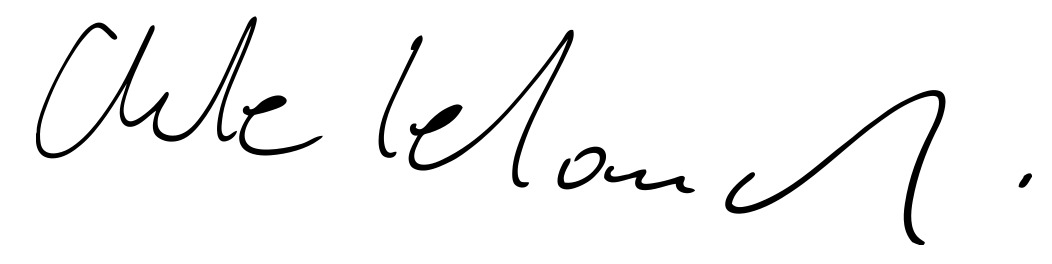
Signature of: claude lelouch